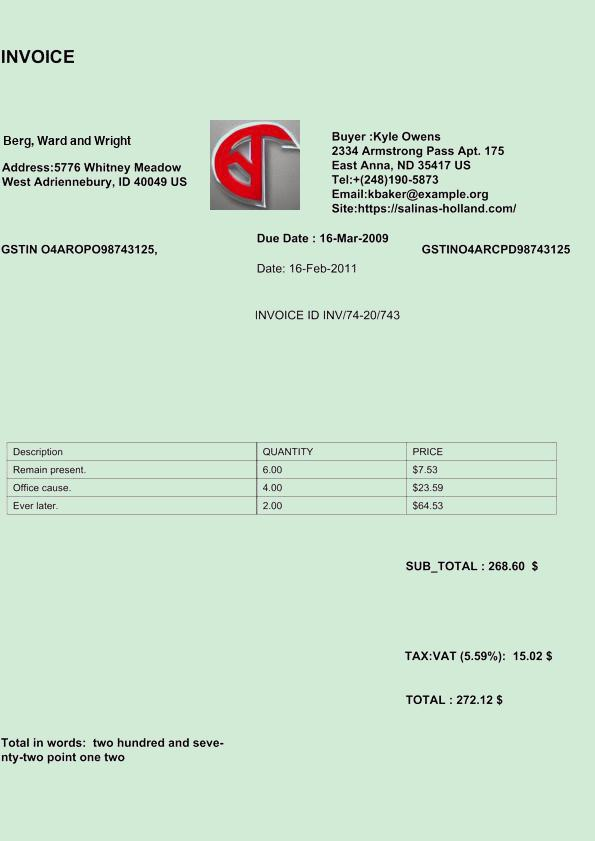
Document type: Invoice